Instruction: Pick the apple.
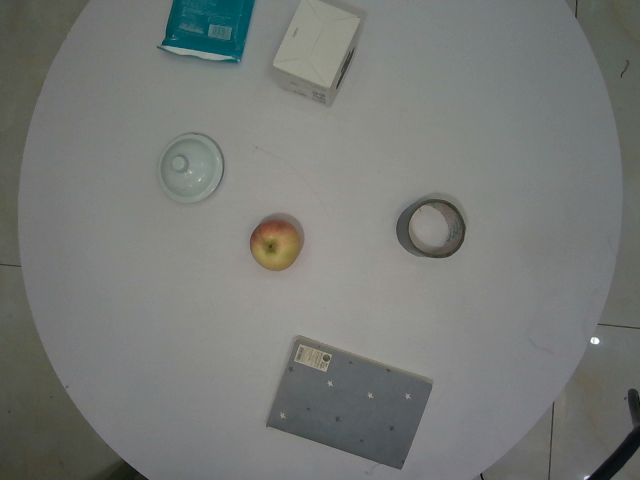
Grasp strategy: vertical